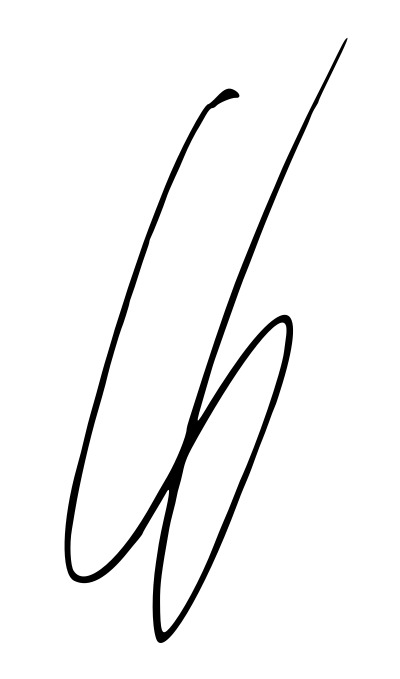
Signature of: dream